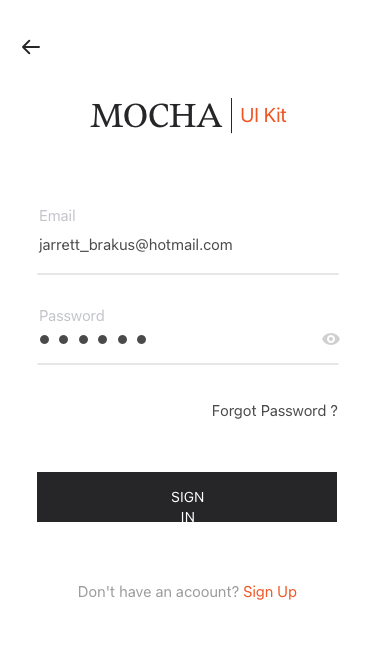
Text in this UI design:
MOCHA
UI Kit
Forgot Password ?
Don't have an acoount? Sign Up
jarrett_brakus@hotmail.com
Email
Password
Sign In